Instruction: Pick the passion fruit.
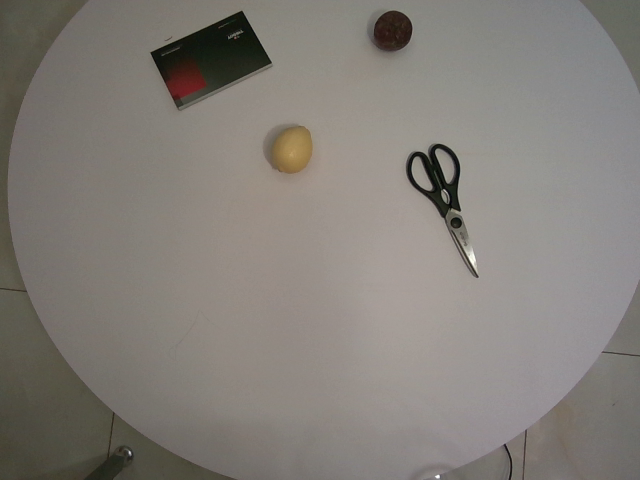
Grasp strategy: vertical